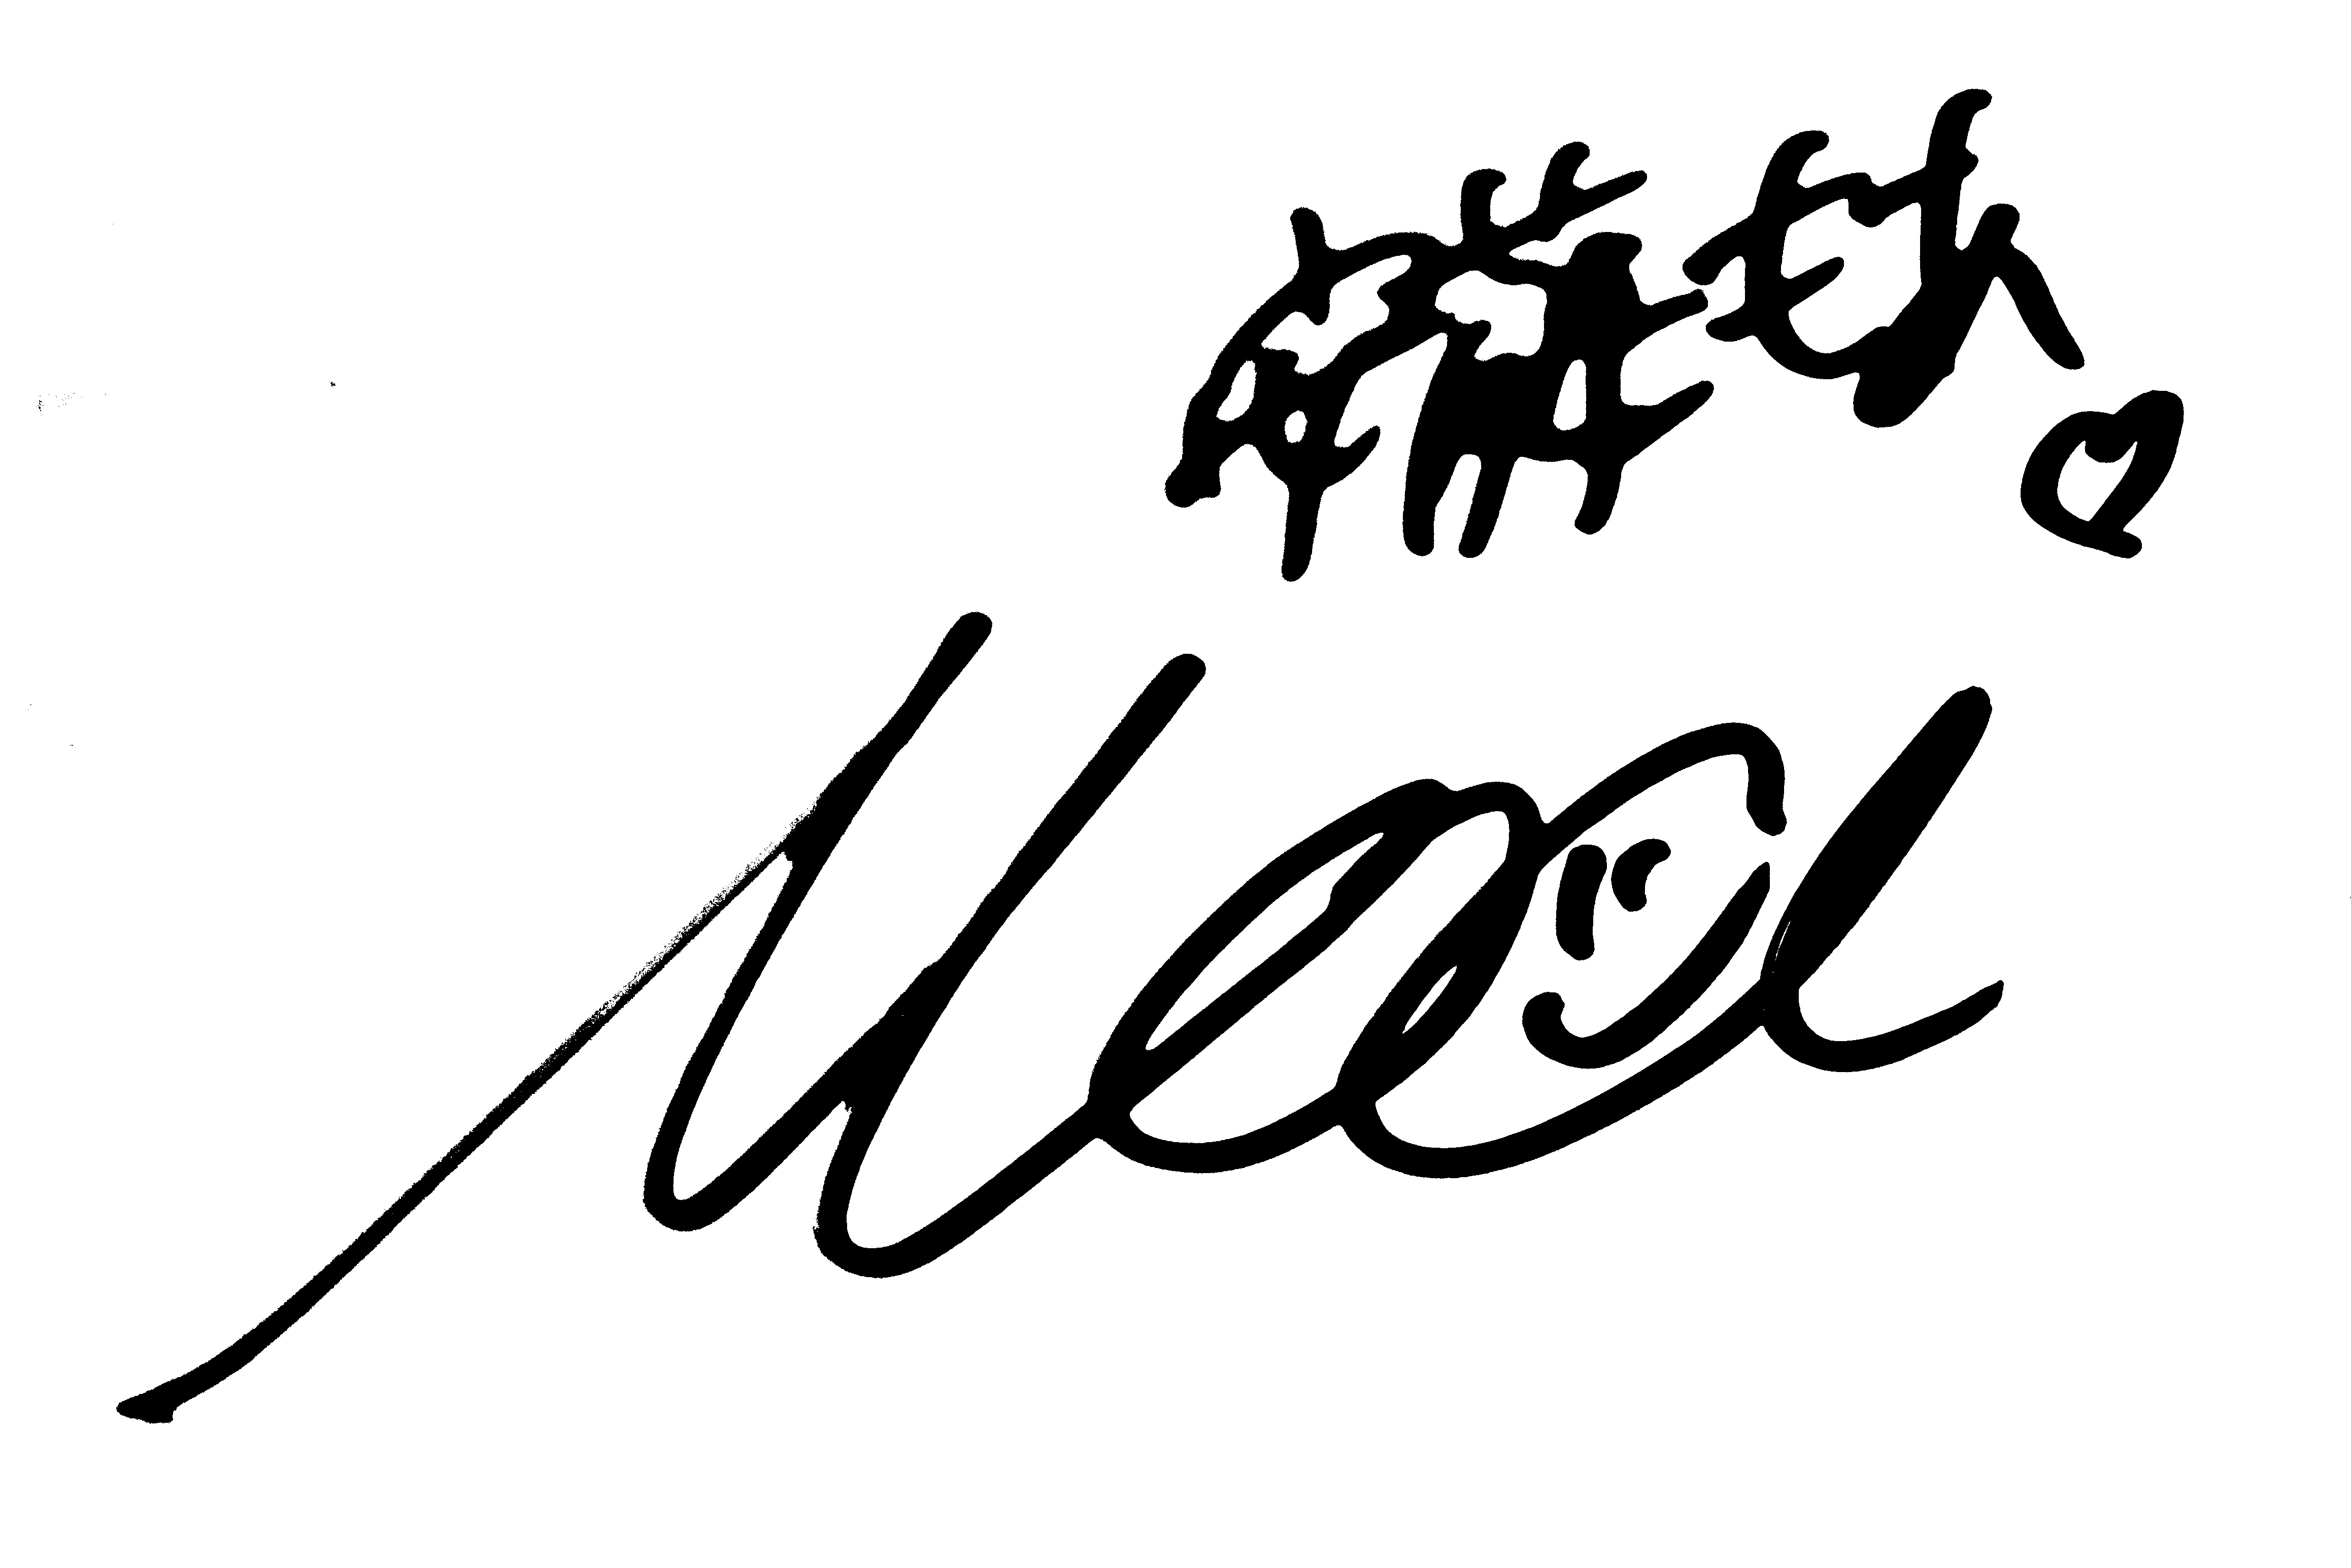
Signature of: moa andō